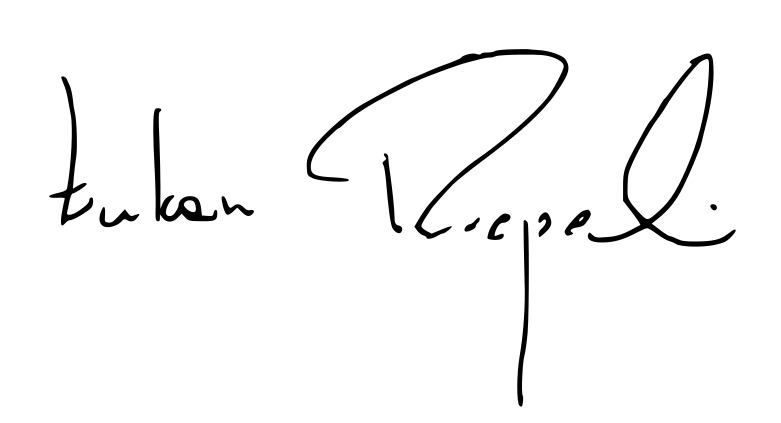
Signature of: łukasz rzepecki